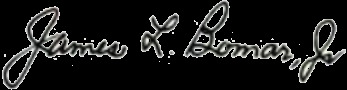
Signature of: james l bomar